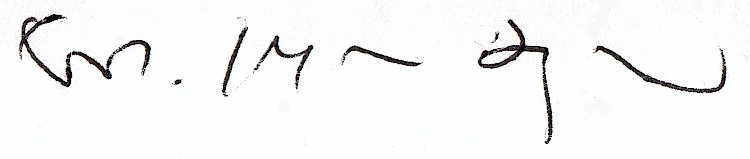
Signature of: ernst jürgen dreyer